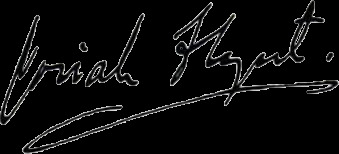
Signature of: josiah flynt